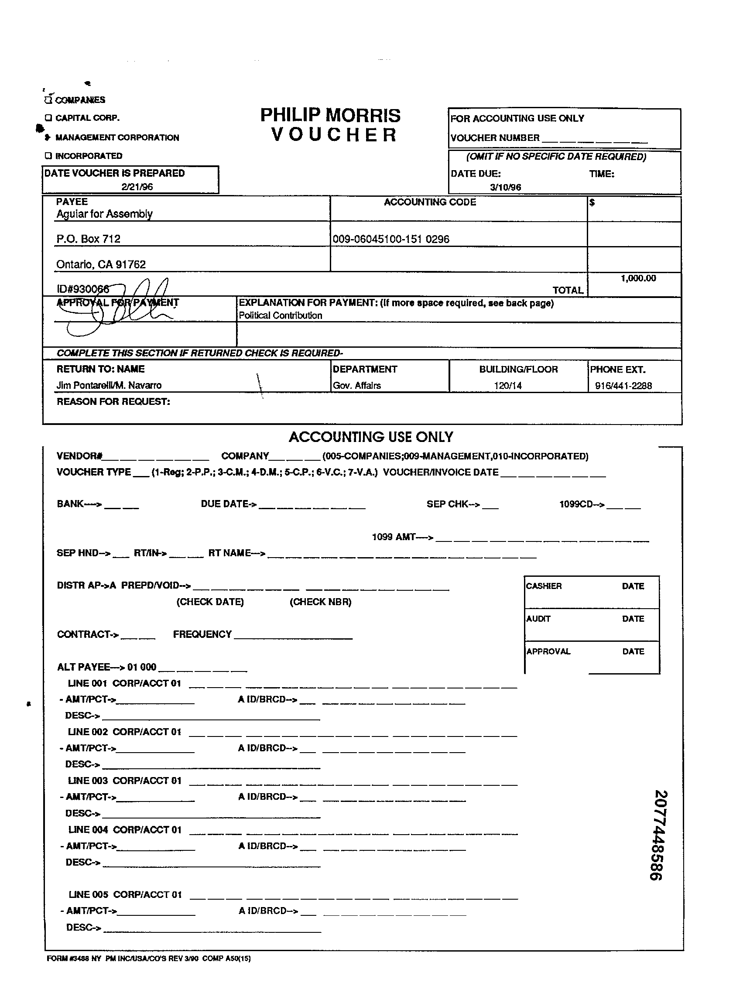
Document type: Invoice